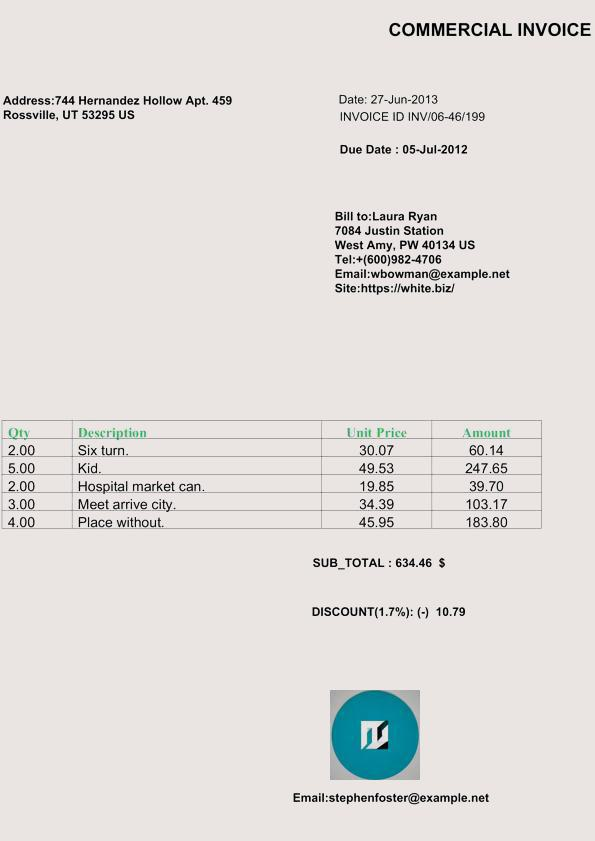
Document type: Invoice